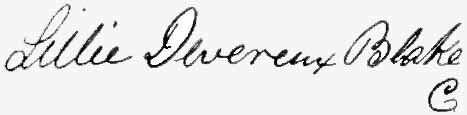
Signature of: lillie devereux blake